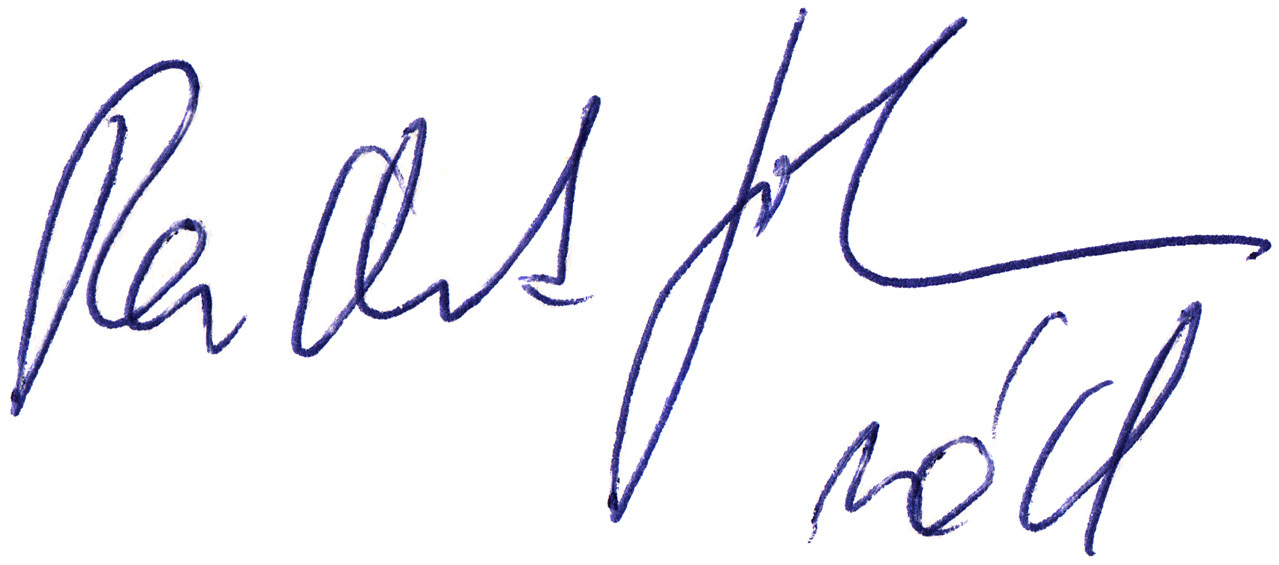
Signature of: radek john